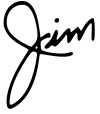
Signature of: james j rhoades